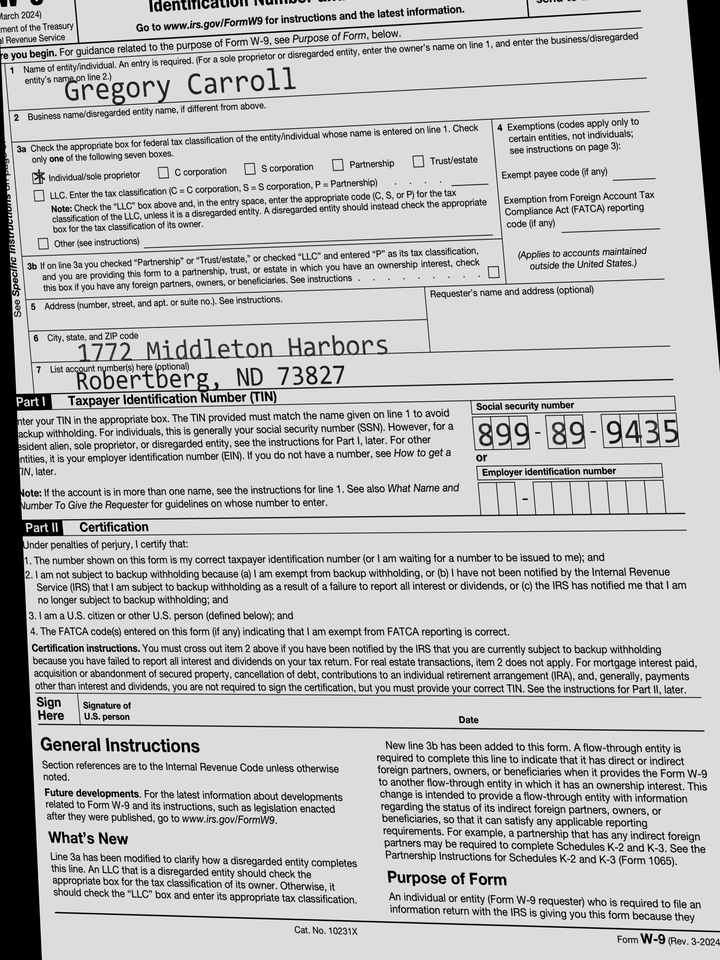
adr1: 1772 Middleton Harbors
adr2: Robertberg, ND 73827
cbx: yes
ssn: 899899435
enm: Gregory Carroll